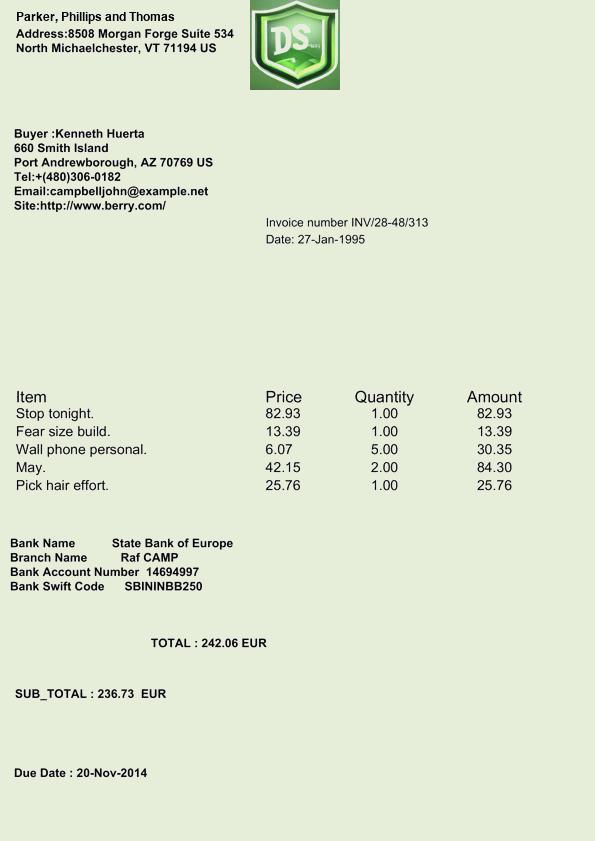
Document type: Invoice